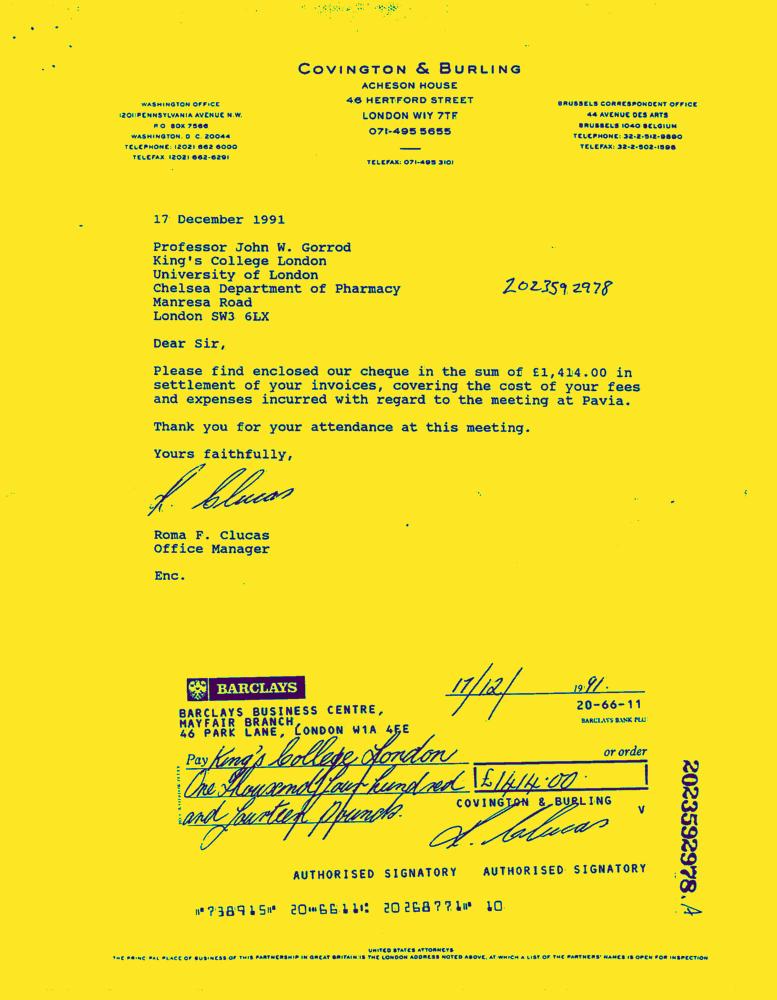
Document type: Invoice-Doc